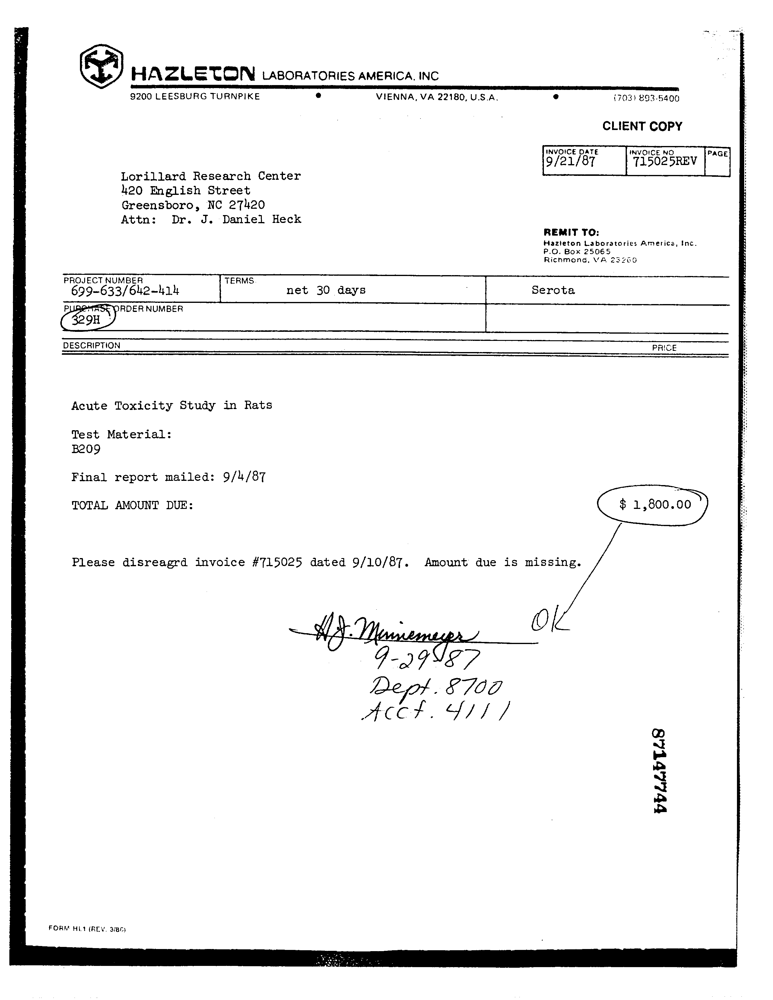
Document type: Invoice